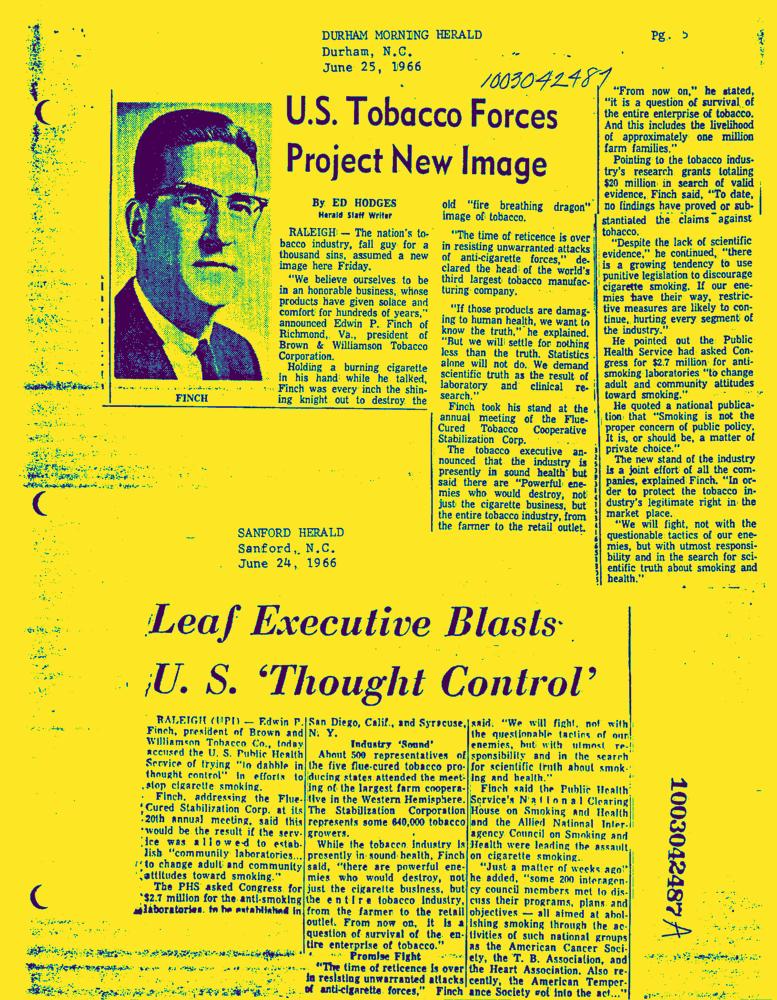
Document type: News-Article